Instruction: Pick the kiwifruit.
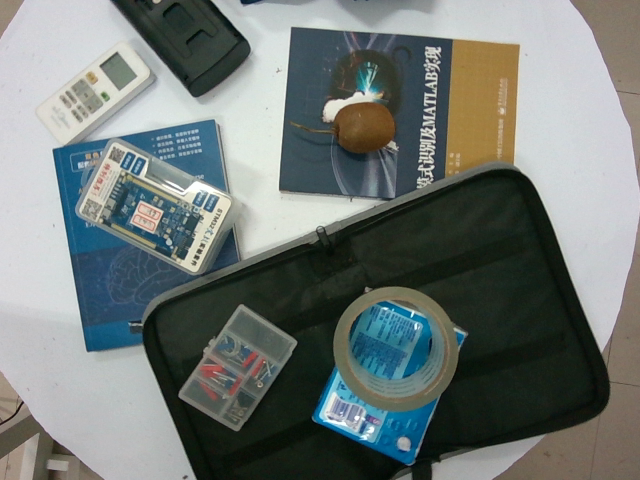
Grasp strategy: vertical